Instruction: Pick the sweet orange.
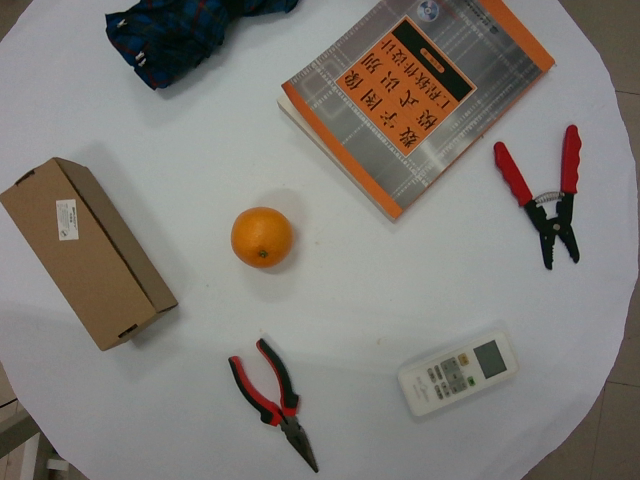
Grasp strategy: vertical